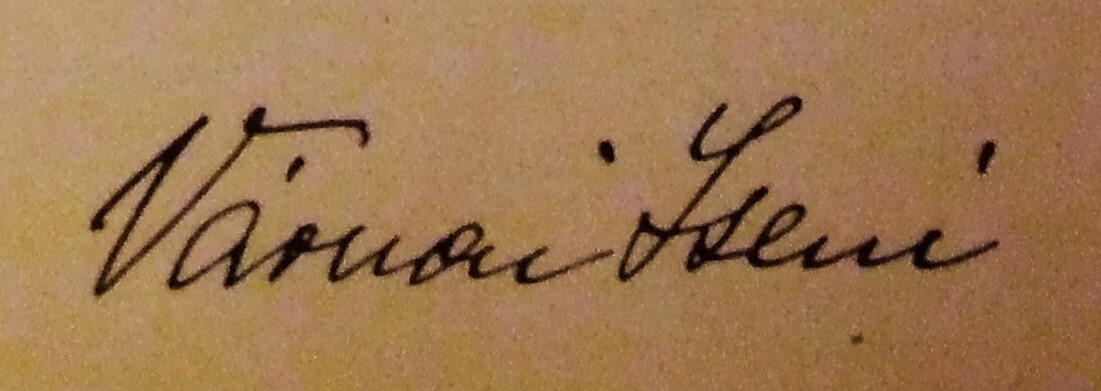
Signature of: zseni várnai